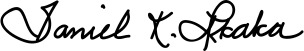
Signature of: daniel akaka